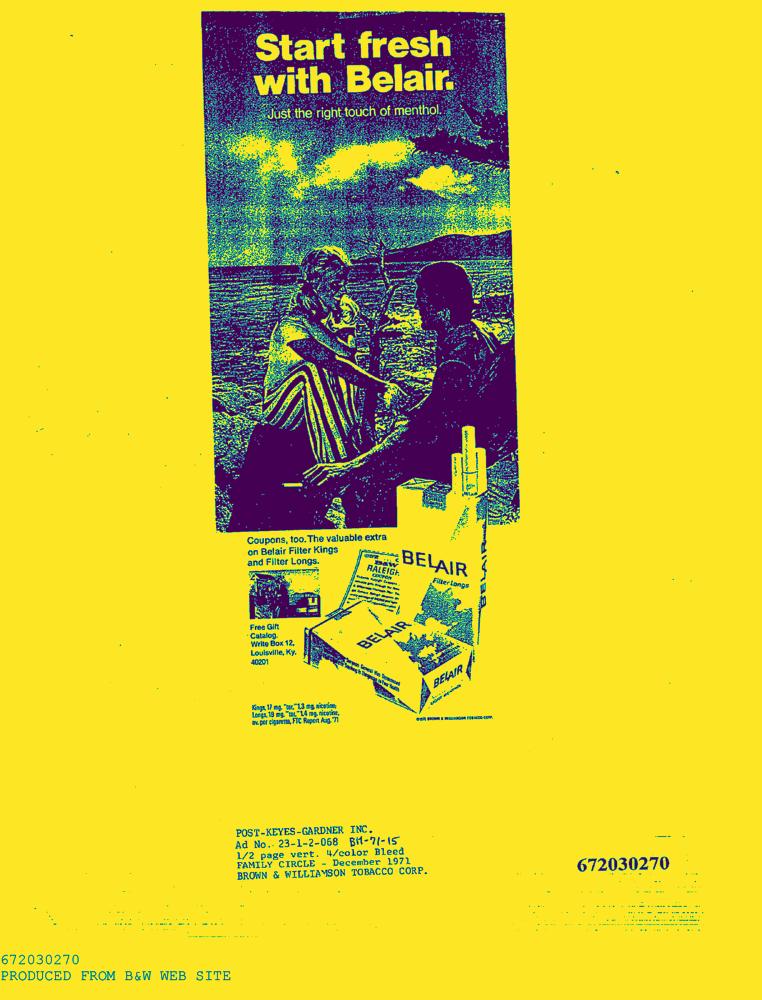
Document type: AD